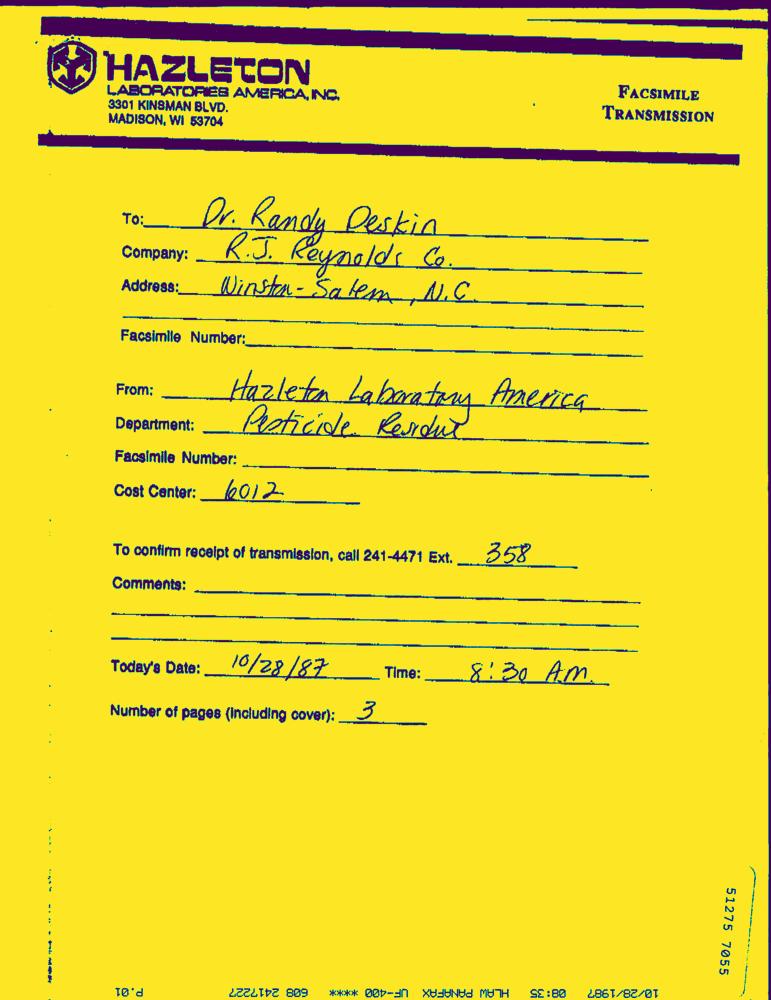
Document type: Hand-Written